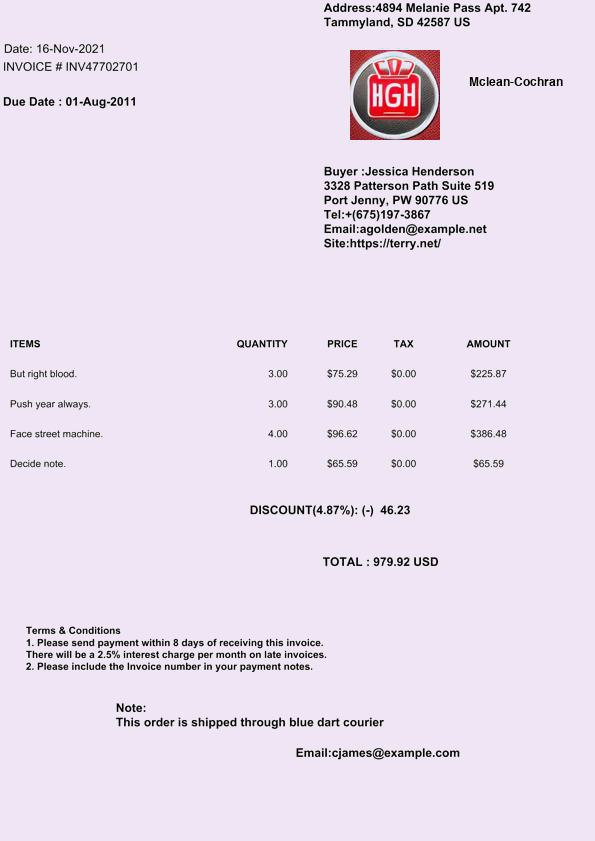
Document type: Invoice